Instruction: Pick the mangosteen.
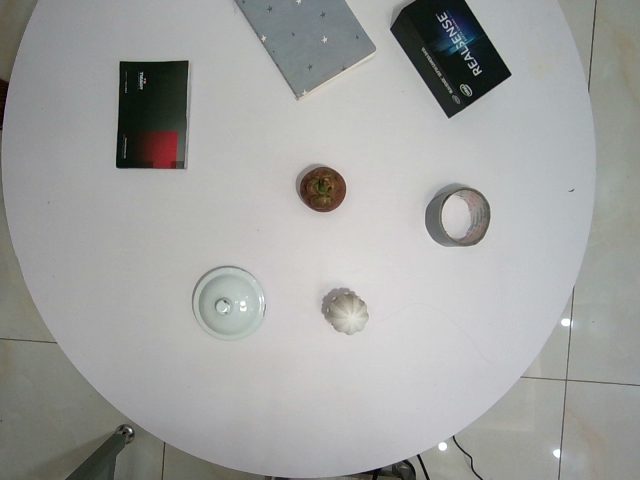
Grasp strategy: vertical